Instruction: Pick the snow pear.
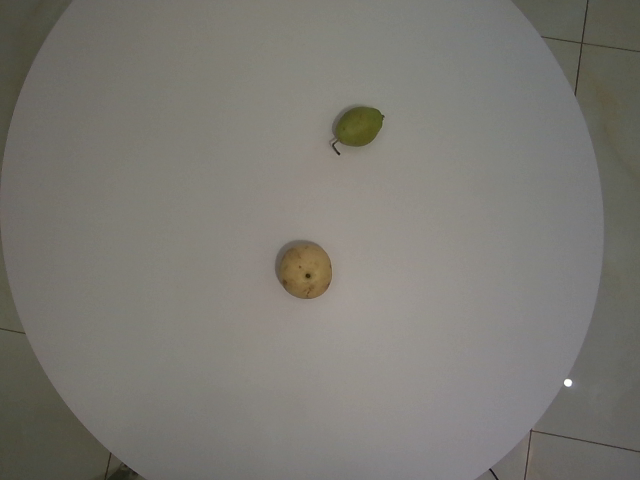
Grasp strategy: vertical